Question: What could the diagnosis suggest?
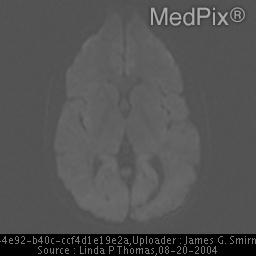
Answer: The possible diagnosis includes Colloid cyst.
Although other lesions can occur in this region such as ependymoma, subependymoma, giant cell astrocytoma and central neurocytoma,the imaging findings are characteristic for a colloid cyst..